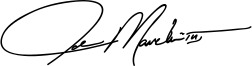
Signature of: joe manchin